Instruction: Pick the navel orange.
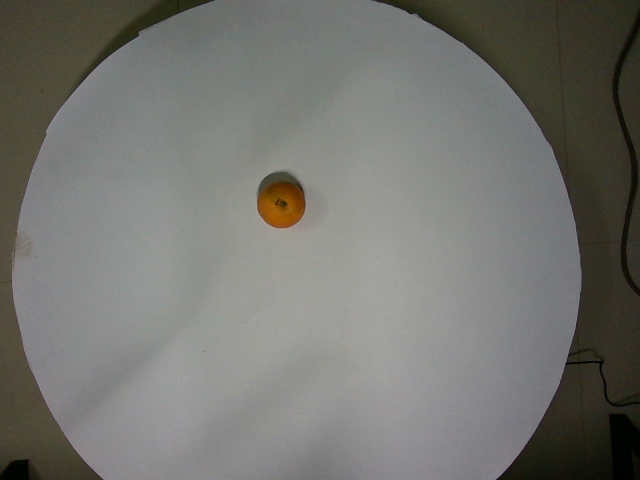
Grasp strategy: vertical